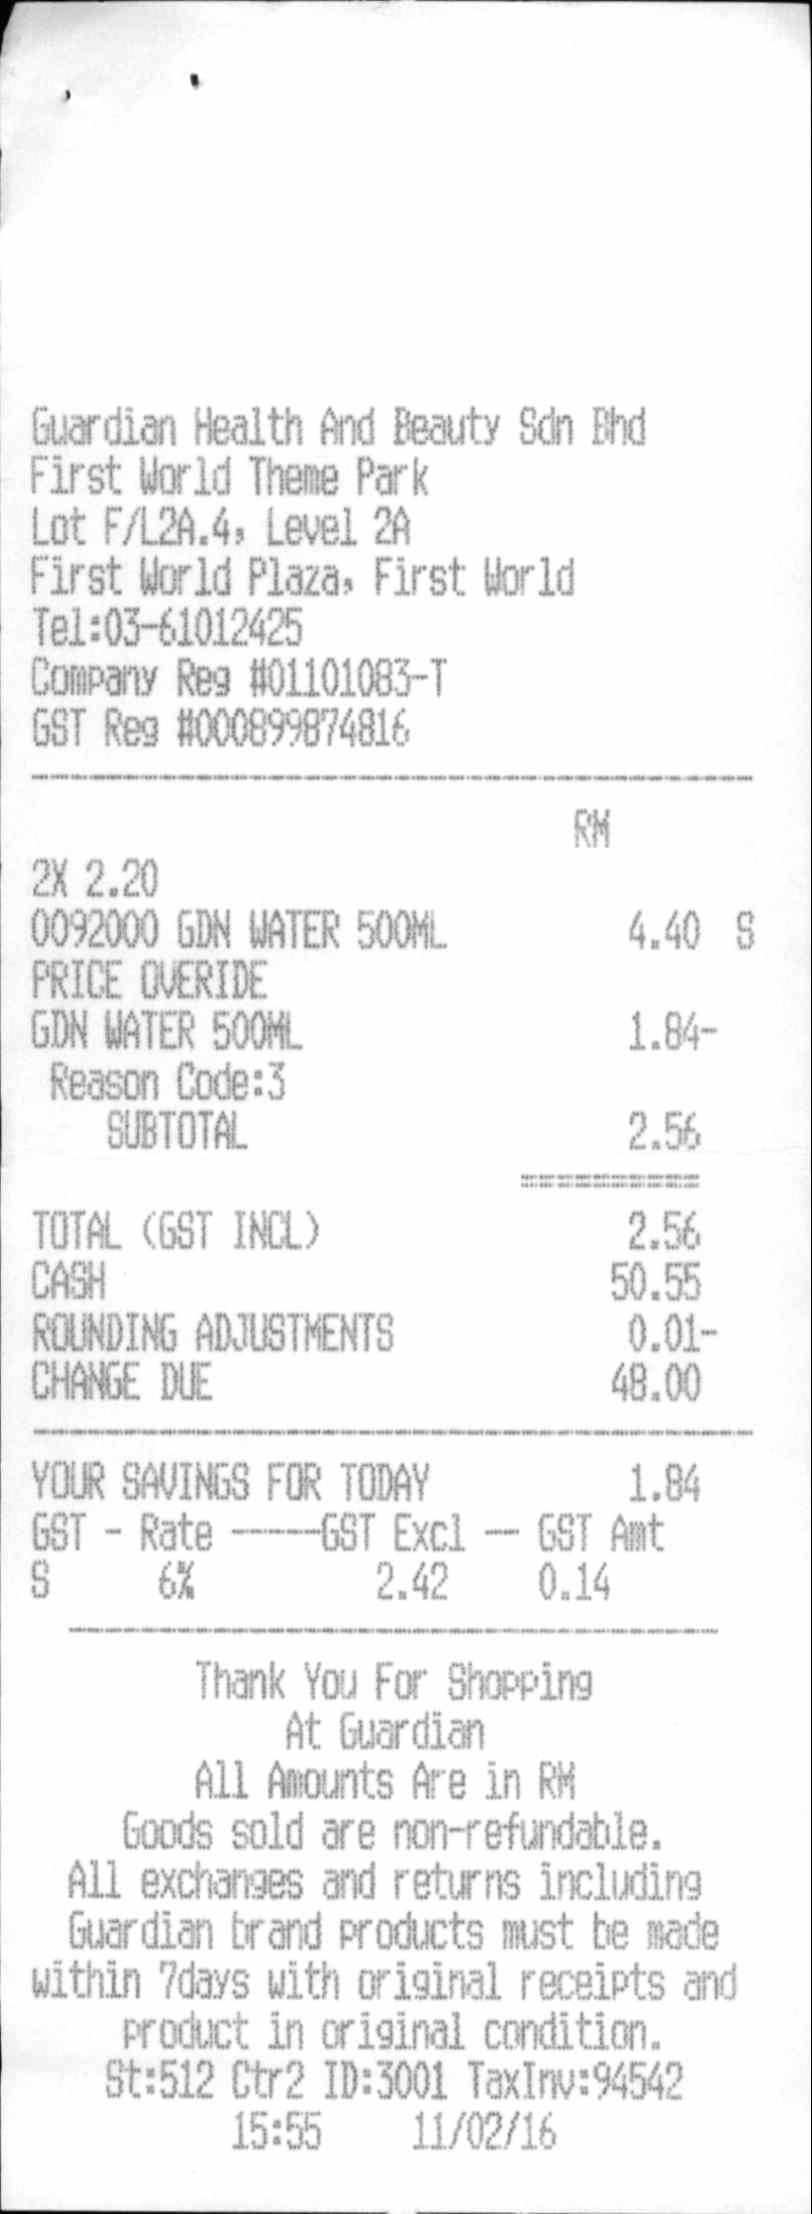
GUARDIAN HEALTH AND BEAUTY SDN BHD
FIRST WORLD THEME PARK
LOT F/L2A.4, LEVEL 2A
FIRST WORLD PLAZA, FIRST WORLD
TEL:03-61012425
COMPANY REG #01101083-T
GST REG #000899874816
RM
2X 2.20
0092000 GDN WATER 500ML
4.40 S
PRICE OVERIDE
GDN WATER 500ML
1.84-
REASON CODE:3
SUBTOTAL
2.56
TOTAL (GST INCL)
CASH
ROUNDING ADJUSTMENTS
CHANGE DUE
2.56
50.55
0.01-
48.00
YOUR SAVINGS FOR TODAY
1.84
GST
S
6%
2.42
0.14
THANK YOU FOR SHOPPING
AT GUARDIAN
ALL AMOUNTS ARE IN RM
GOODS SOLD ARE NON-REFUNDABLE.
ALL EXCHANGES AND RETURNS INCLUDING
GUARDIAN BRAND PRODUCTS MUST BE MADE
WITHIN 7DAYS WITH ORIGINAL RECEIPTS AND
PRODUCT IN ORIGINAL CONDITION.
ST:512 CTR2 ID:3001 TAXINV:94542
15:55
11/02/16
RATE
GST EXCL
GST AMT